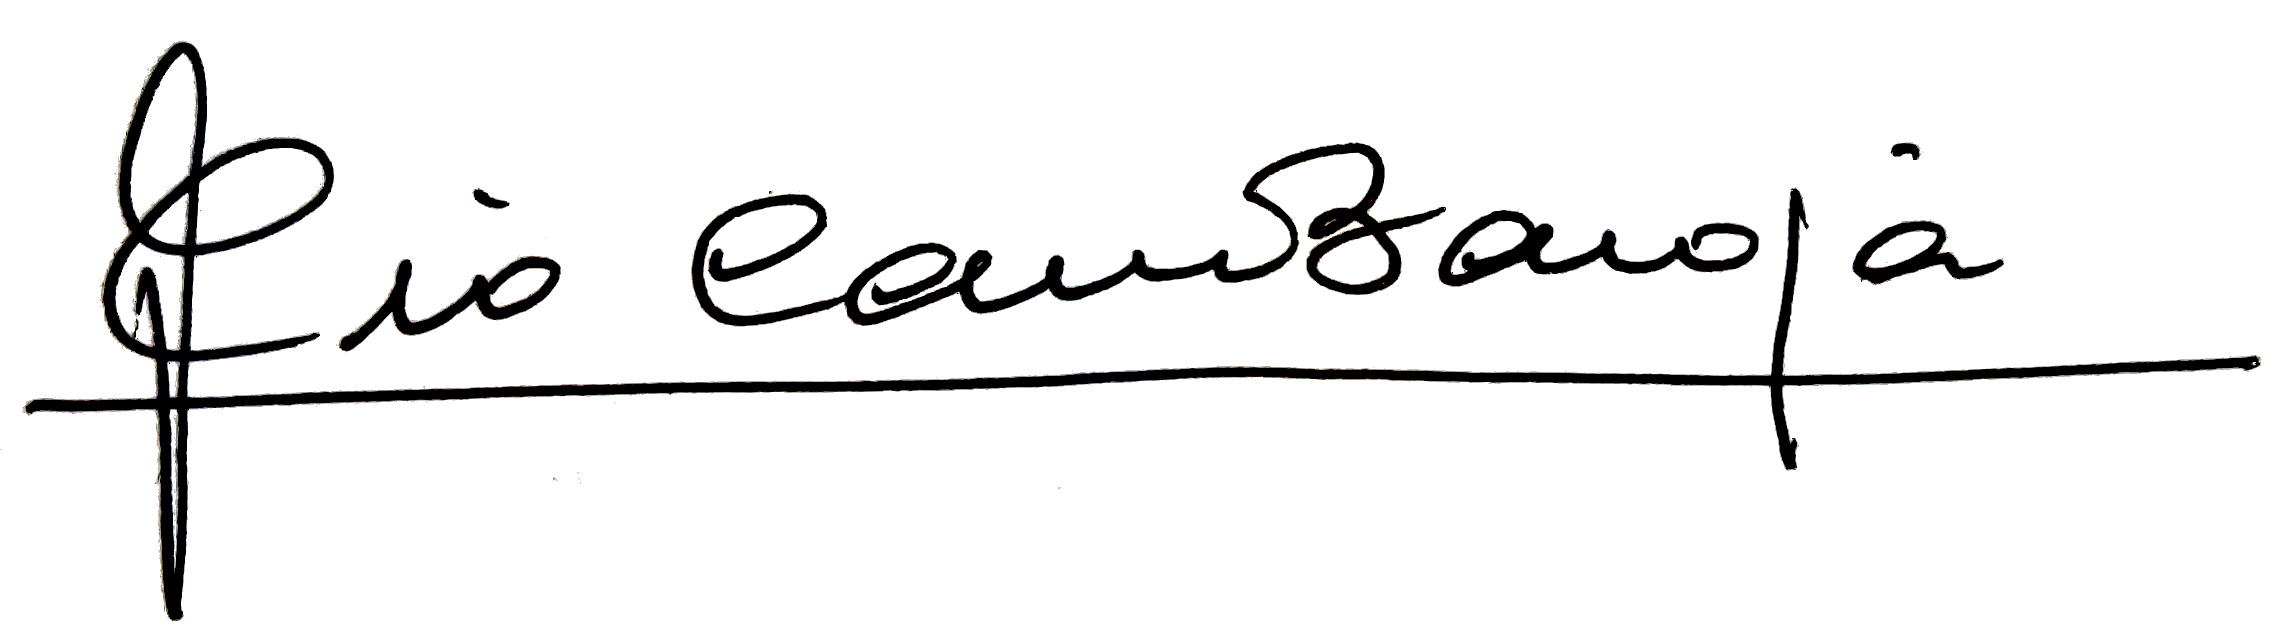
Signature of: pío caro baroja